Question: What is the main concern?
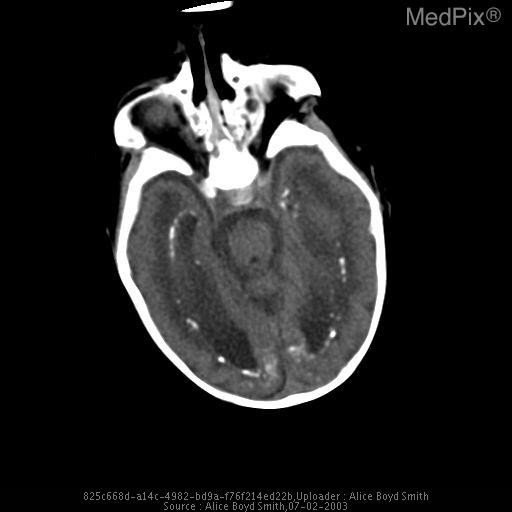
Answer: The findings suggest Noncontrast CT of the head demonstrated periventricular calcifications consistant with congenital cytomegalovirus infection.. Noncontrast axial CT demonstrates ventriculomegaly and periventricular calcifications consistant with congenital CMV infection.. The patient might have a history of Infant with developmental delay..